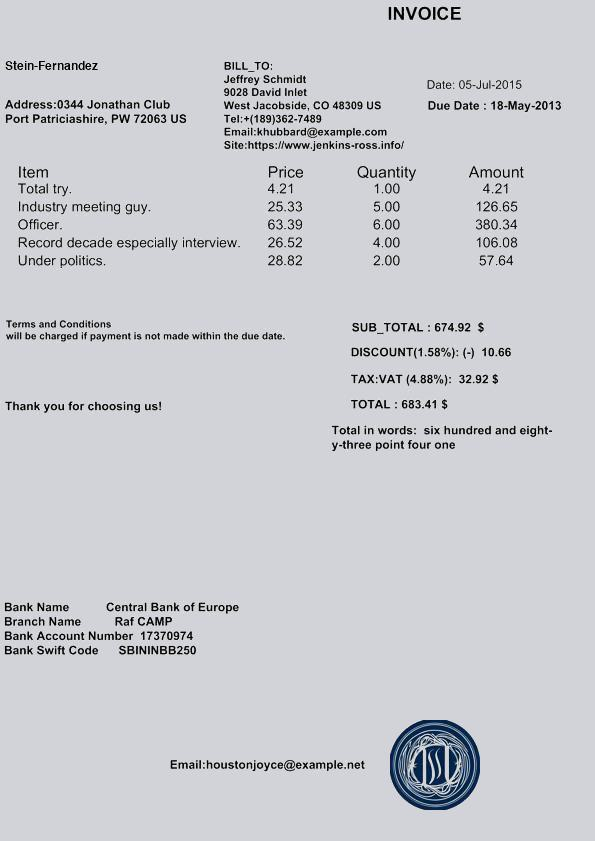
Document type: Invoice